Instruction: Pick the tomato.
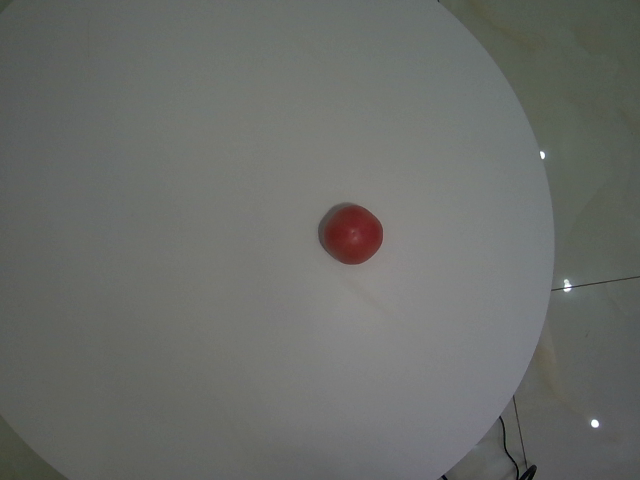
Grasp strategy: vertical